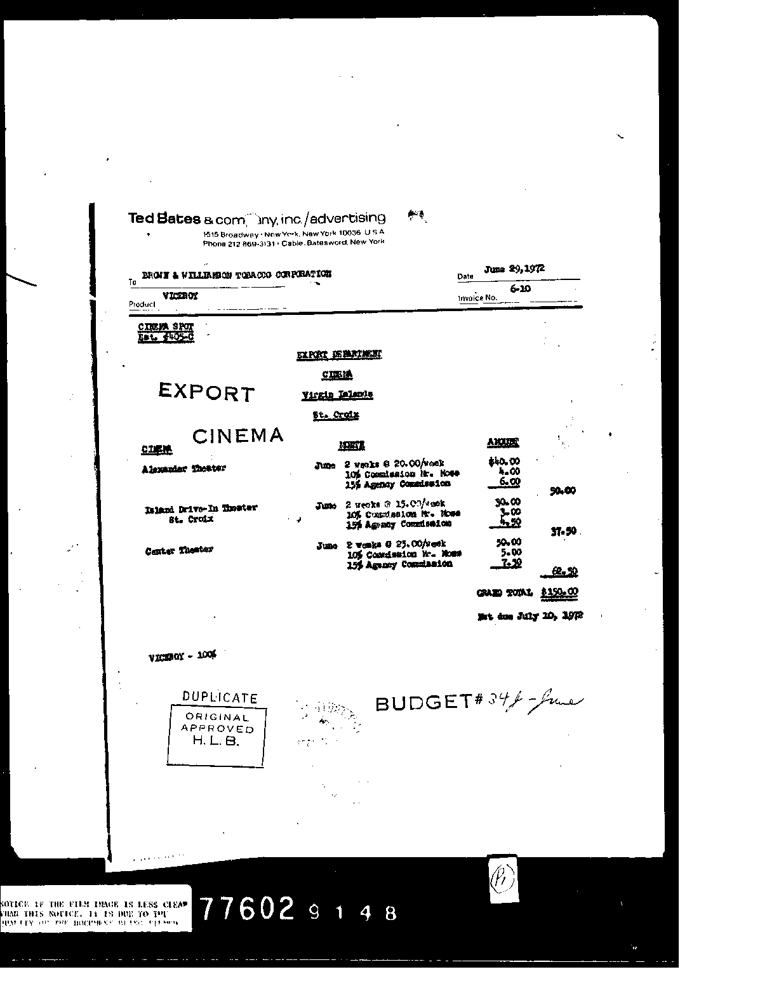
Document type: Invoice